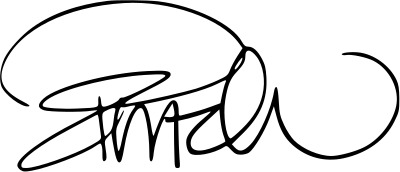
Signature of: pamela anderson